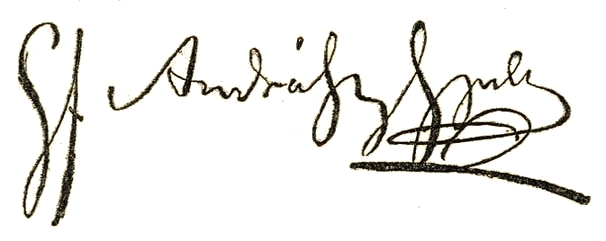
Signature of: gyula andrássy